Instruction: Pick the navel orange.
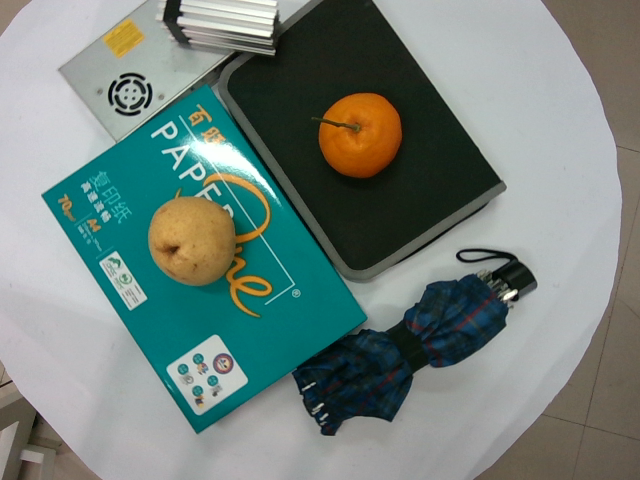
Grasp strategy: vertical